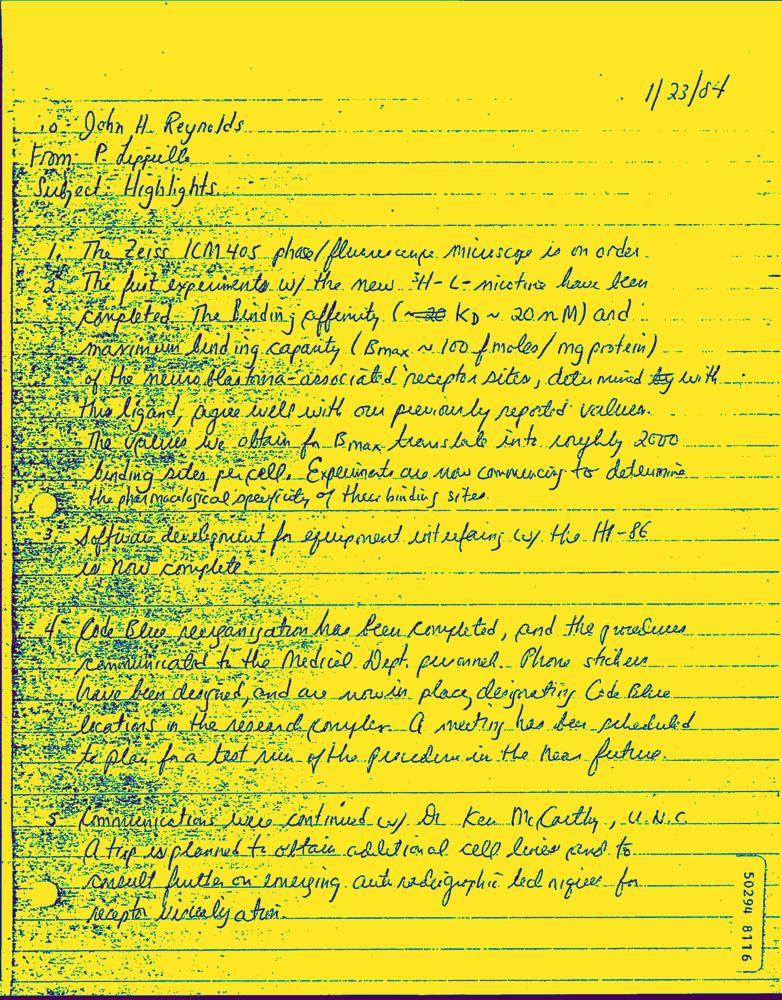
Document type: Hand-Written